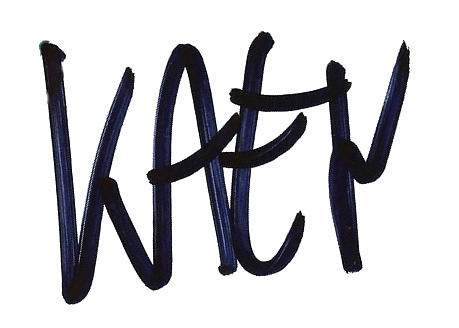
Signature of: kaen